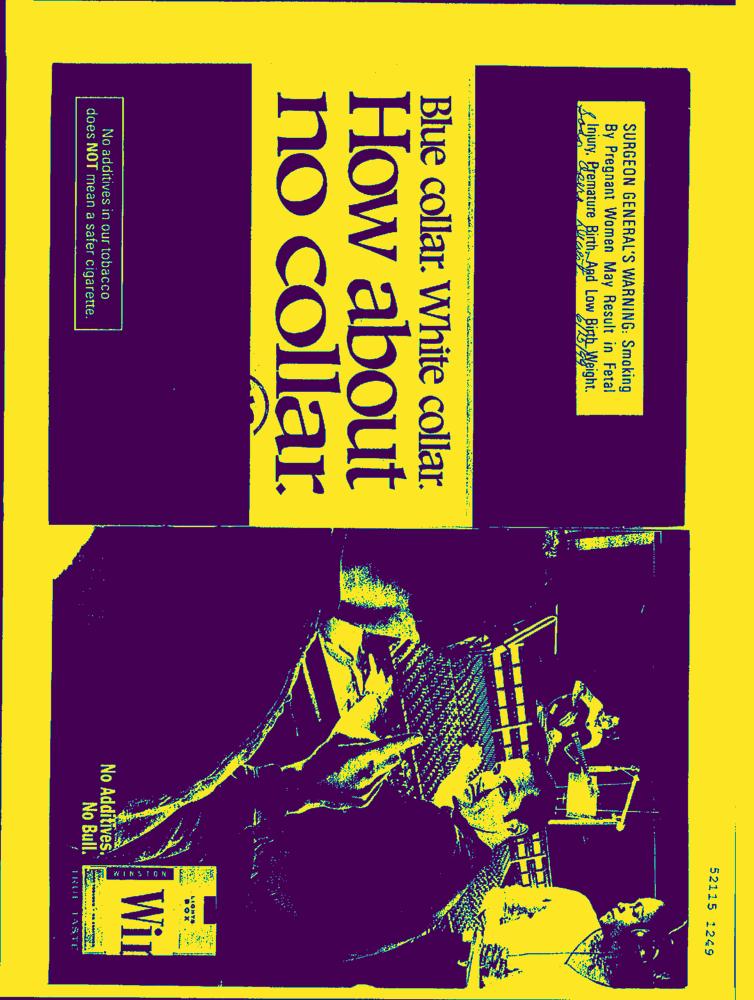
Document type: AD